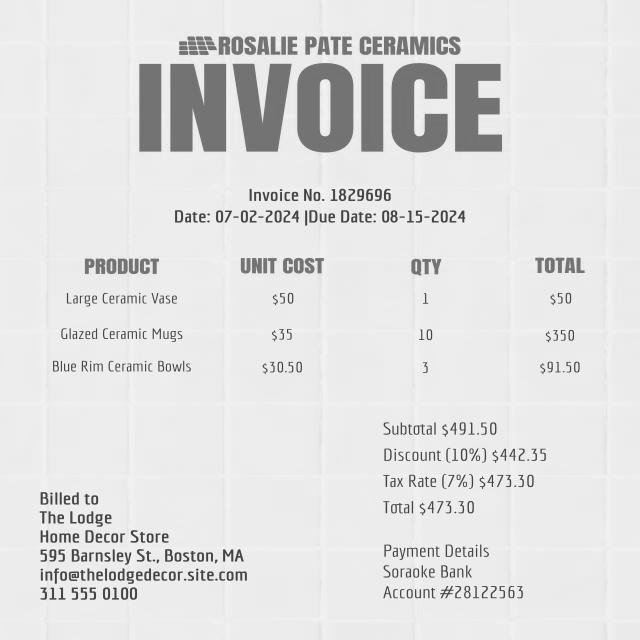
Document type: Invoice